Question: By what date must an appeal be filed according to the document?
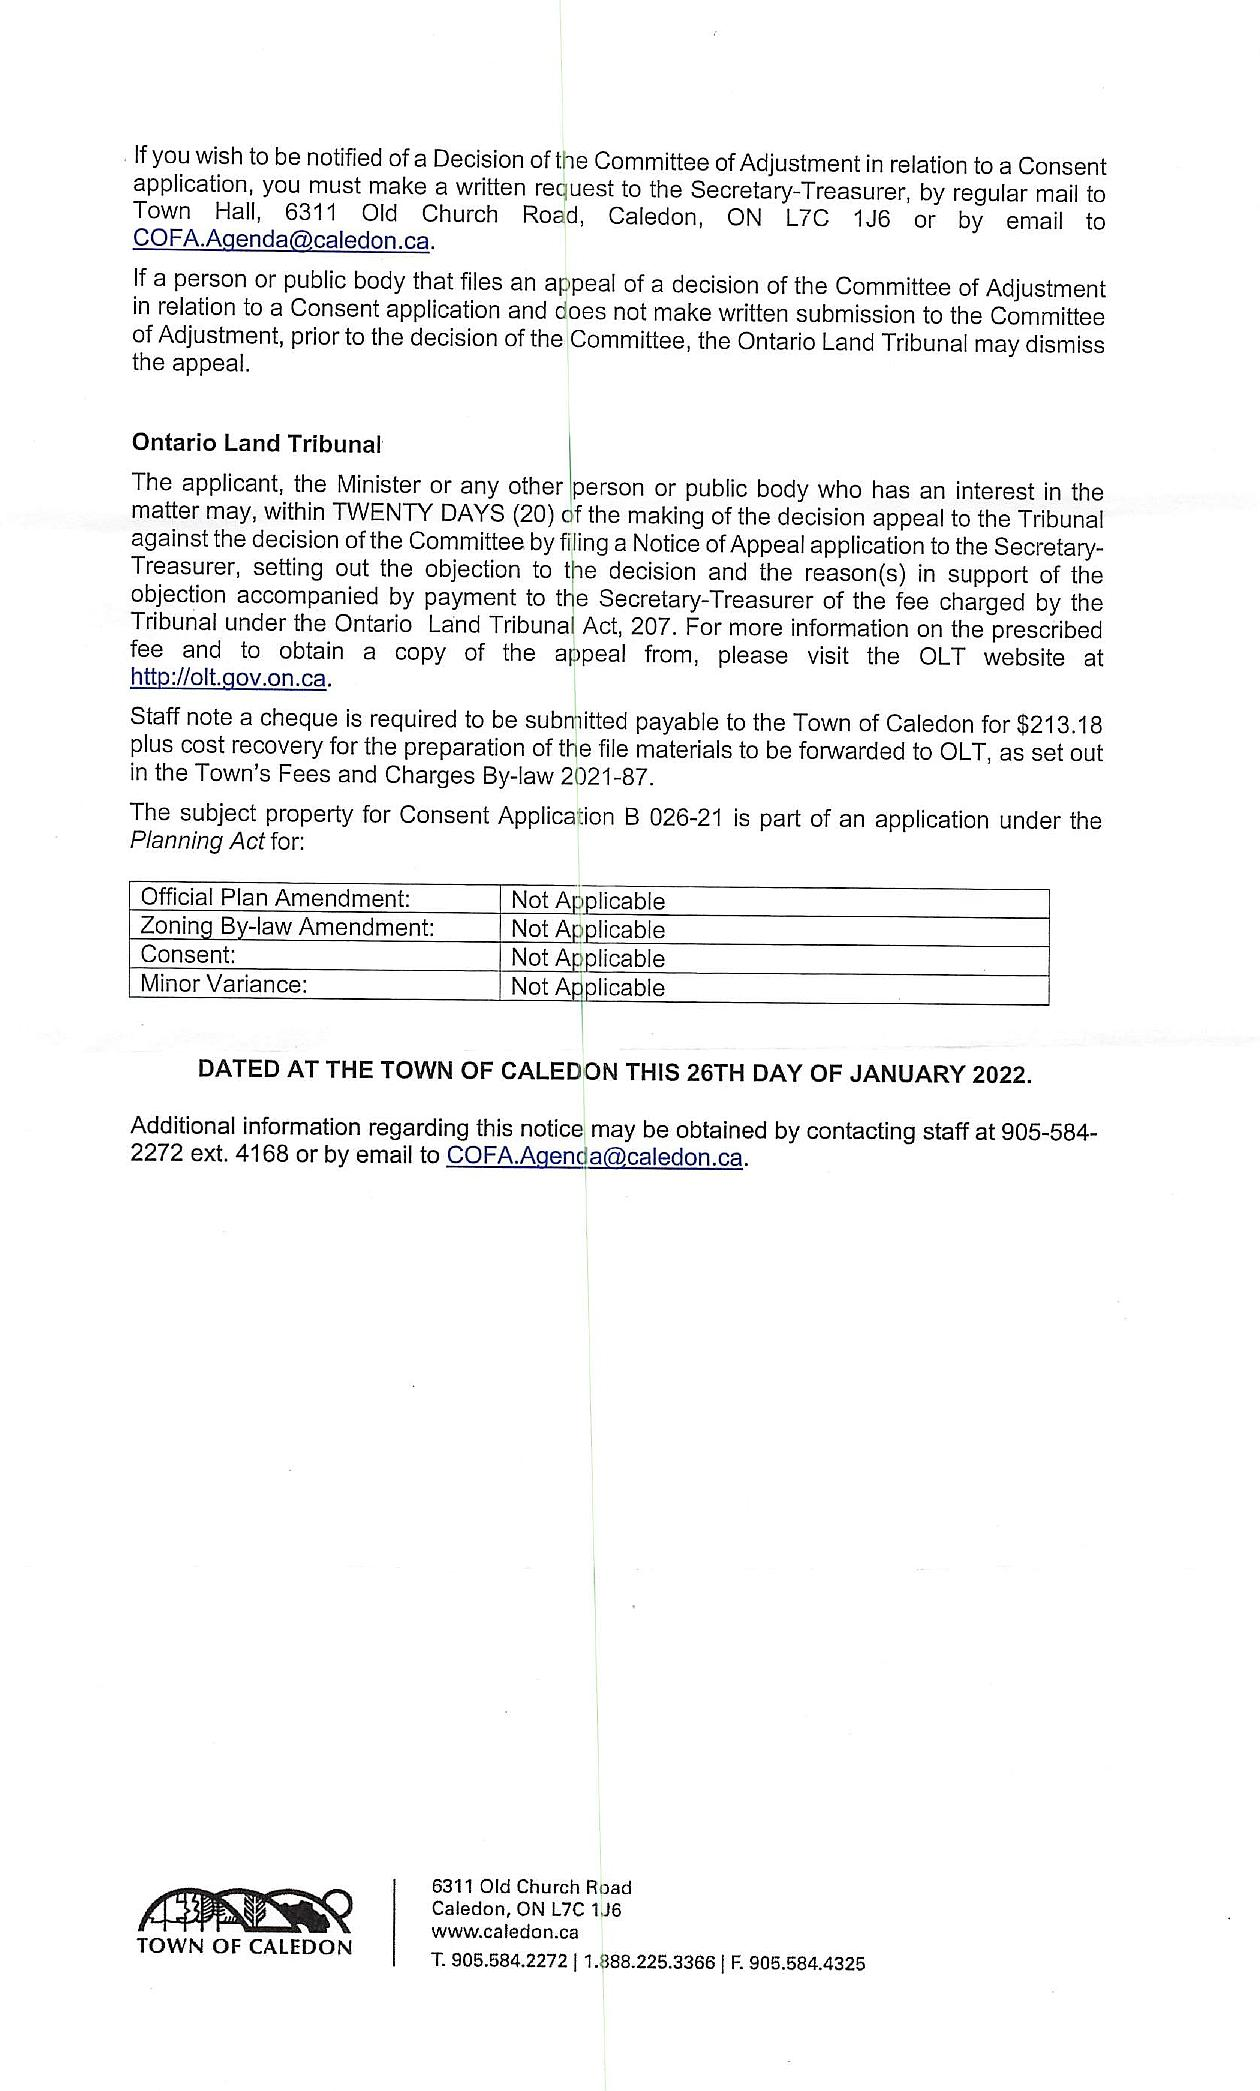
Answer: "TWENTY DAYS (20) of the making of the decision"